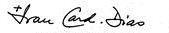
Signature of: ivan dias